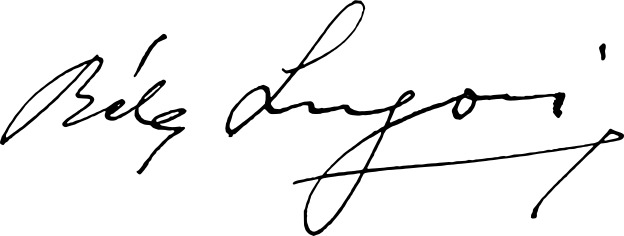
Signature of: bela lugosi